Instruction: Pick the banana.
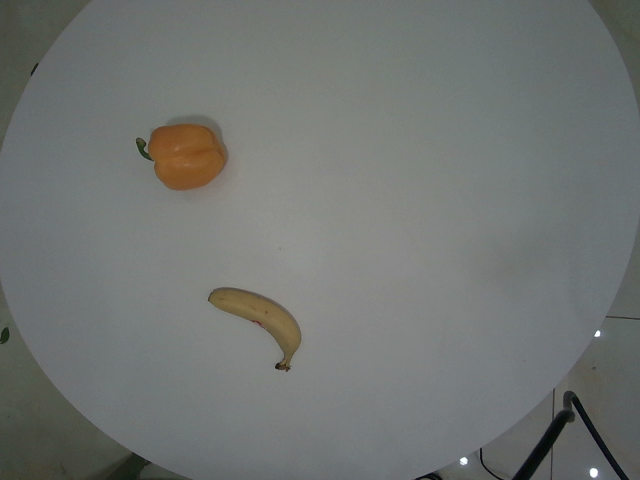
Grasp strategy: vertical